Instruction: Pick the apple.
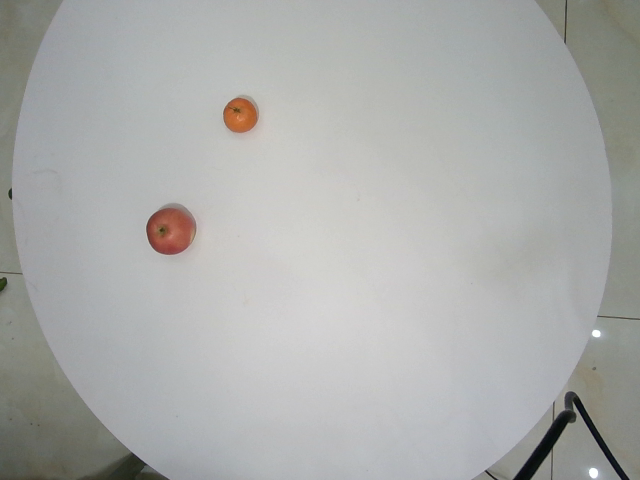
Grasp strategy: vertical